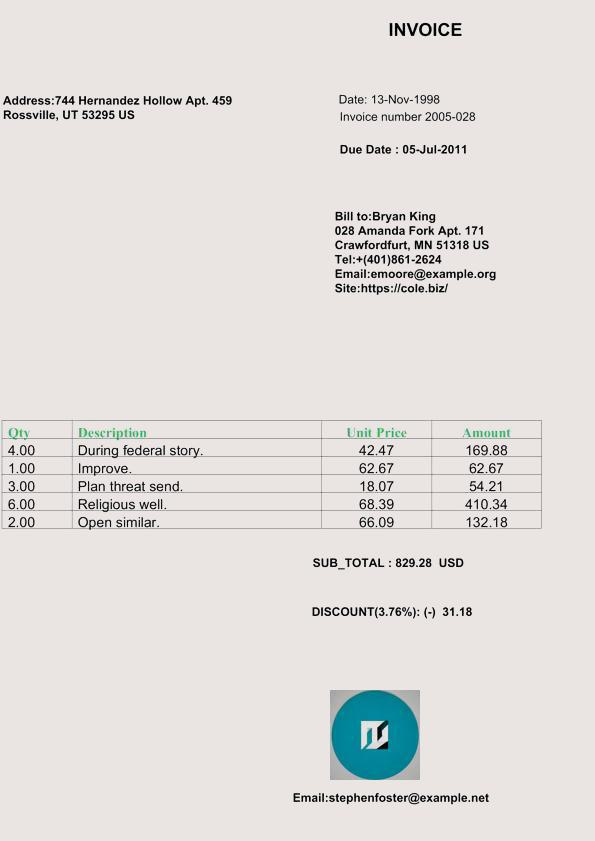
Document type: Invoice